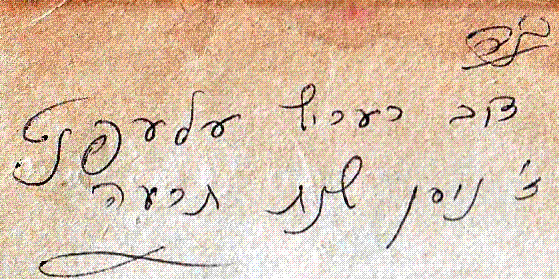
Signature of: dov berish elefant